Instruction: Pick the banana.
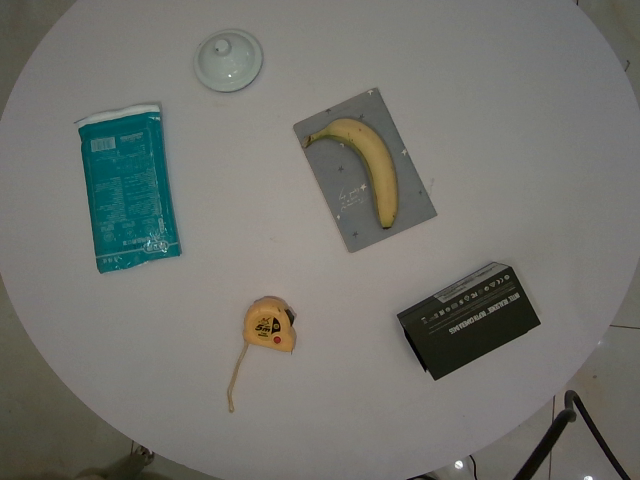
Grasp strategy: vertical